Question: Talk about the condition:
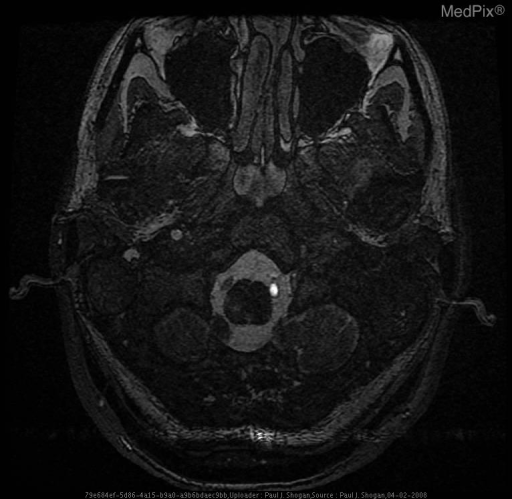
Answer: The disease is discussed as: Dissections may be spontaneous or traumatic; regardless of the etiology, the underlying pathology is the same: disruption of the intima with extravasation of blood into the vessel wall with subsequent extension of thrombus between the planes of the vessel wall (usually between the intima and media). The most common type is the subintimal dissection, although subadventitial dissections (clot extension in the plane between the media and adventitia) also occur.

Two theories exist with regard to the etiology of dissections, each of which invokes intimal injury as a final common pathway:
1). An intimal tear occurs, allowing clot propagation within the vessel wall.
2). A primary intramural hematoma develops and eventually ruptures through the intimal lining into the vessel lumen.

Traumatic dissections result from three basic mechanisms of injury:

1). Penetrating injuries, which include gunshot wounds, knife wounds, intra-oral trauma (pencils, sticks). With regard to characterizing the location of penetrating injuries, the neck is divided into three anatomic zones:
*Zone 1: below the level of the cricoid cartilage.
*Zone 2: between the level of the cricoid and the level of the mandibular angle.
*Zone 3: superior to the level of the mandibular angle.

2). Nonpenetrating injury due to spine fracture-subluxation injuries.

3). Blunt injury to the carotid arteries.

Vertebral artery dissections account for approximately 20% of cases of cervical vascular injuries and most commonly occur between the skull base and the upper cervical spine. Less commonly, the injury occurs between the vessel’s origin from the subclavian artery and the C6 foramen transversarium. Mid-cervical vertebral artery injuries occur in approximately 5% of patient with fractures involving the foramina transversaria.

Internal carotid artery dissections are the most common of all craniocervical dissections, frequently (70% of cases) involve both the cervical and petrous segments of the ICA, and usually spare the carotid bulb. Dissections involving the intracranial internal carotid artery segments, while rare, do occur.

The radiographic appearance of the contrast-opacified vertebral artery on the lateral view is as follows: the vertebral artery takes a nearly vertical course as it traverses the C6 through C3 foramina transversaria. Immediately after passing through the vertebral canal of C2, the vessel forms an inverted L and turns laterally within C2. It then exits C2 and turns cephalad to pass through the vertebral canal of C1. On exiting the transverse foramen of the atlas, it then courses sharply posteriorly along the posterior ring of C1, completing the appearance of a half square. Finally, it turns anterosuperiorly (a hairpin turn) to pierce the dura as it passes through the foramen magnum.